Question: What are the imaging findings?
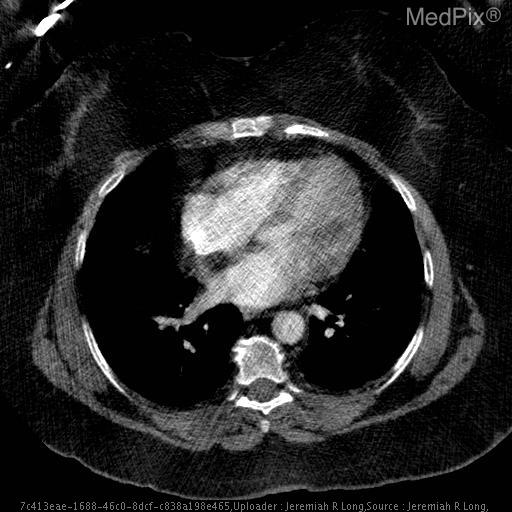
Answer: The imaging shows Axial CT images with intravenous contrast material demonstrate mild smooth thickening of the interatrial septum with diffuse fat attenuation. No pulmonary embolims was present.  Note the large amount of subcutaneous fat circumferentially compatible with a large body mass index. Axial CT images with intravenous contrast material demonstrate mild smooth thickening of the interatrial septum with diffuse fat attenuation. No pulmonary embolims was present.  Note the large amount of subcutaneous fat circumferentially compatible with a large body mass index..